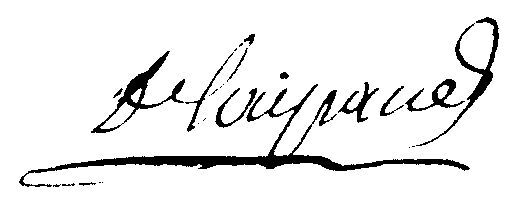
Signature of: paul nollet de laipaud